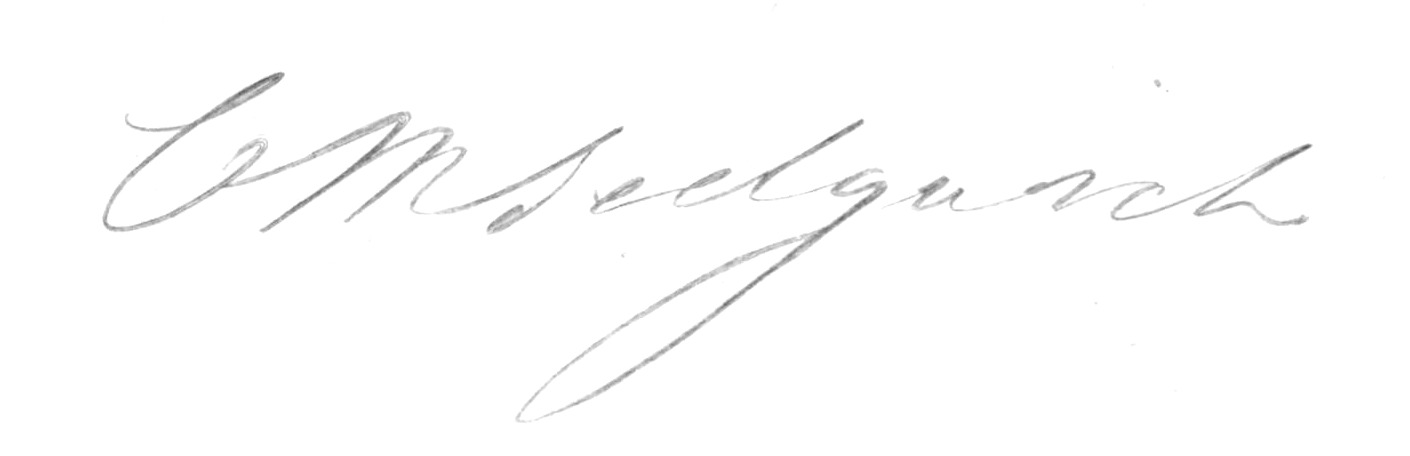
Signature of: catharine sedgwick